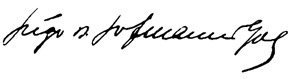
Signature of: hugo von hofmannsthal